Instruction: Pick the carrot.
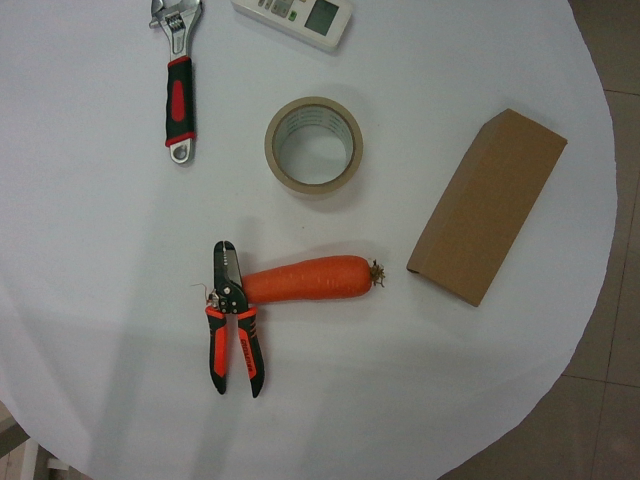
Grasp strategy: vertical